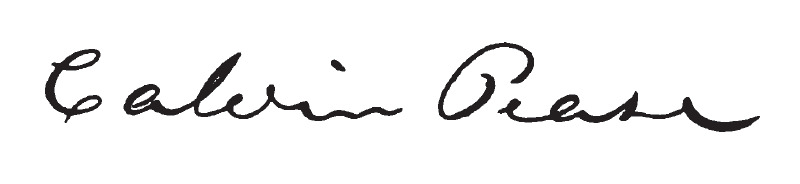
Signature of: calvin pease